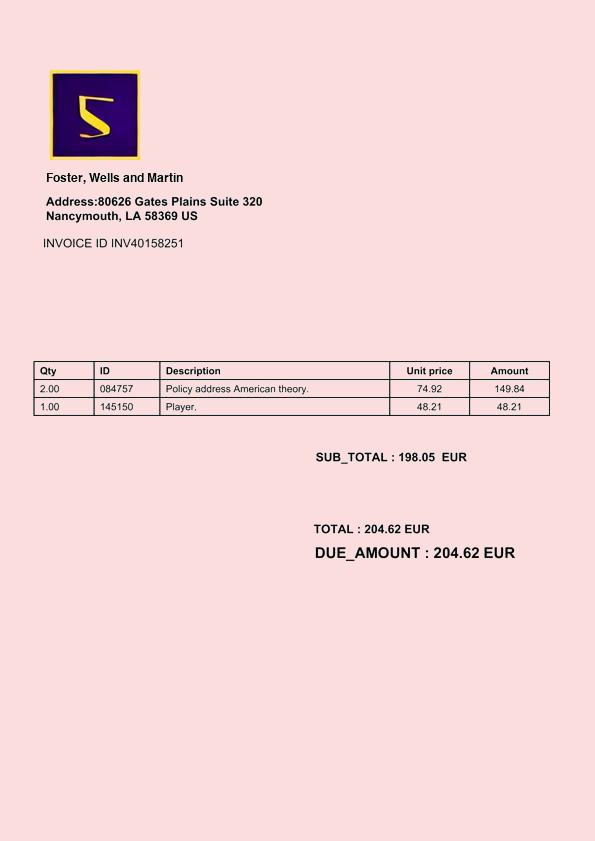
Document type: Invoice